Question: What was observed in the imaging?
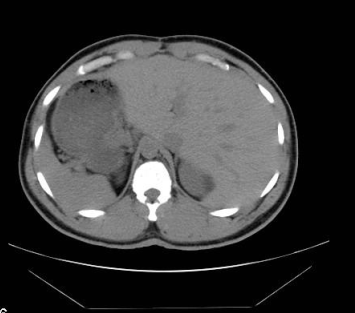
Answer: The imaging shows •  CXR - dextrocardia, bronchus intermedius on the left side of the chest
•  KUB- Liver edge on the left, gastric bubble on the right
•  Abd CT- complete mirror image of all abdominal organs.  No evidence of nephrolithiasis on non-contrast CT Liver on the left side, stomach on the right side, spleen on right side.